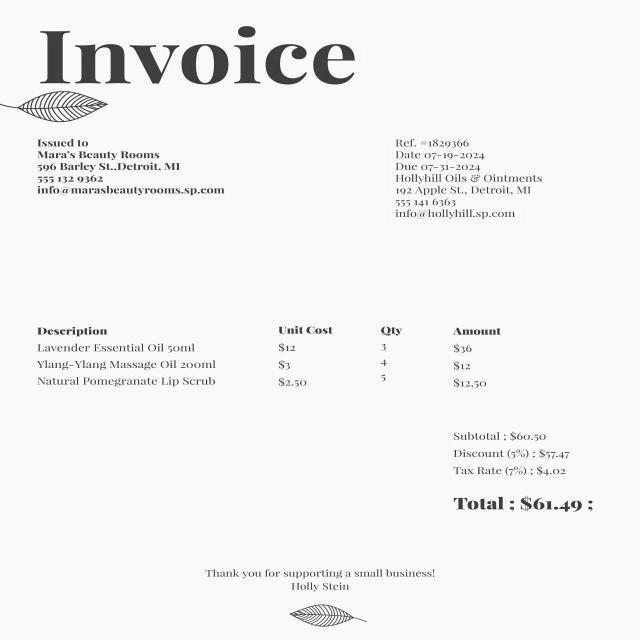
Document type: Invoice